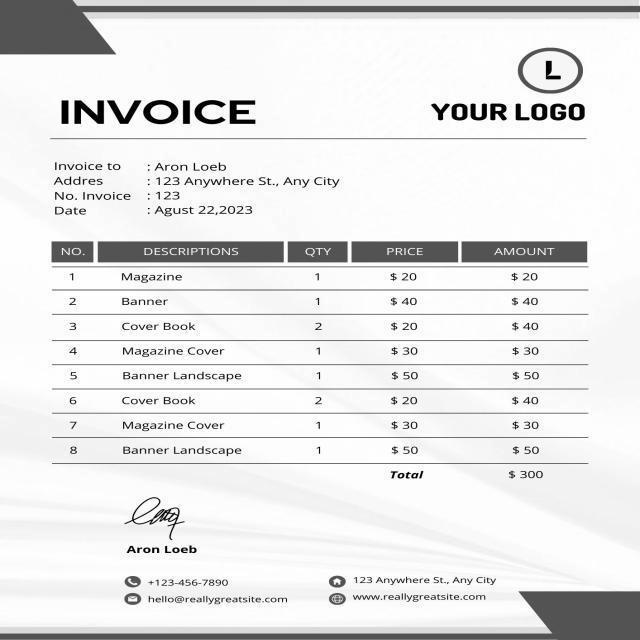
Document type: Invoice